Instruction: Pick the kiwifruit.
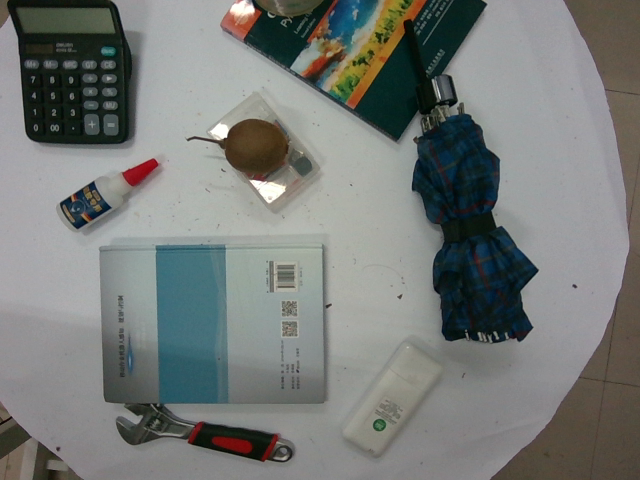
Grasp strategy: vertical